Question: What is the property identification or parcel number listed?
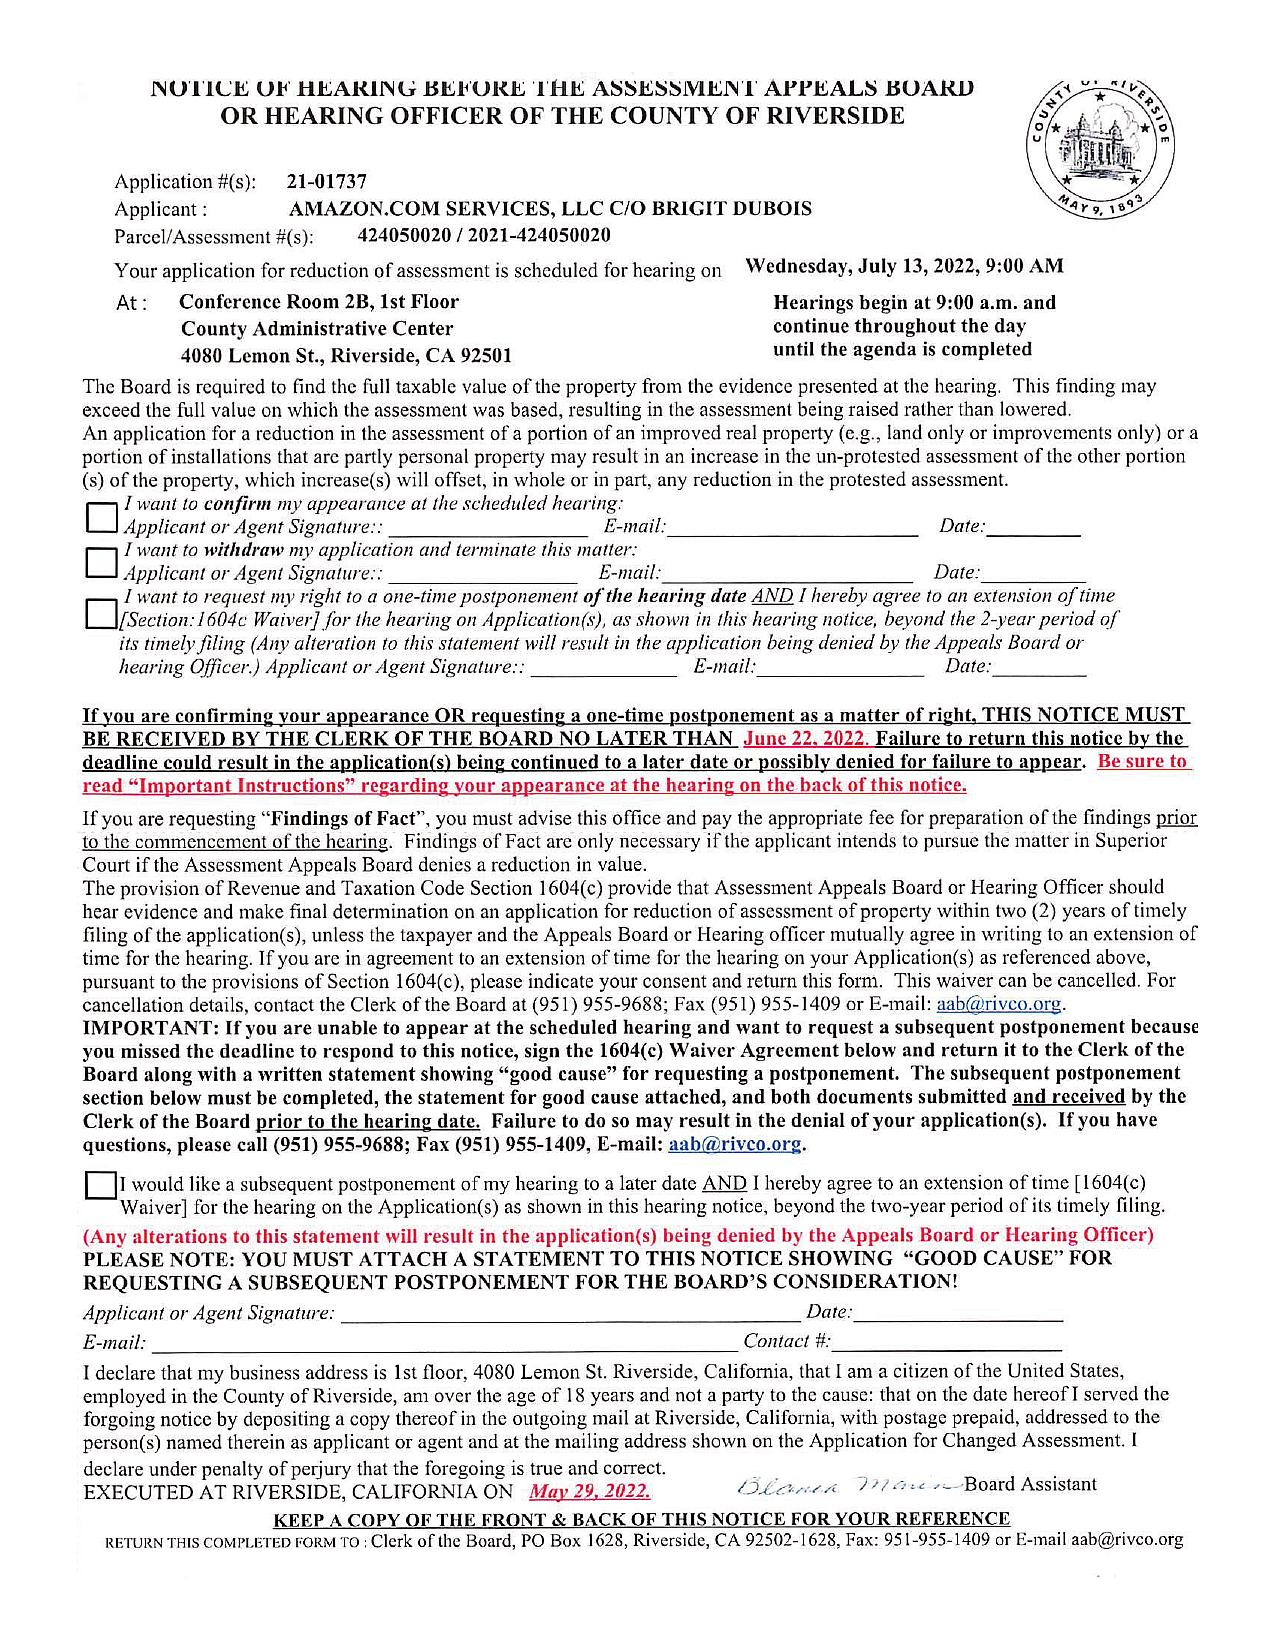
Answer: "424050020 / 2021-424050020"